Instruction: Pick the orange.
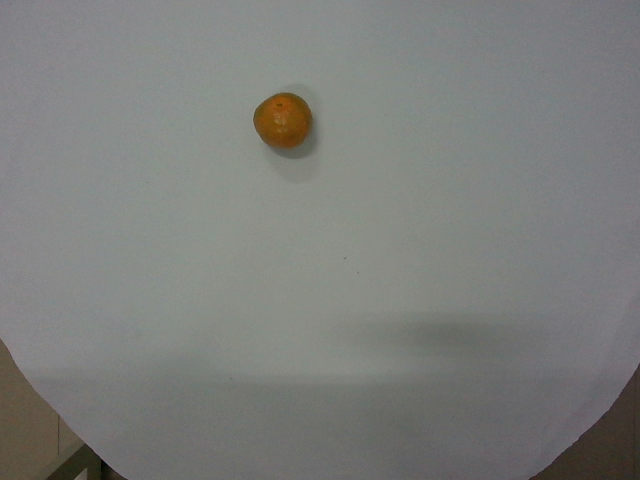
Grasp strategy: vertical